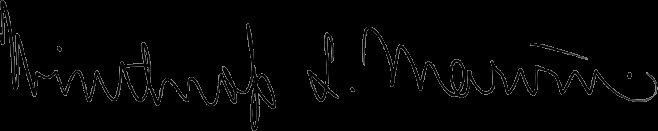
Signature of: winthrop lippitt marvin